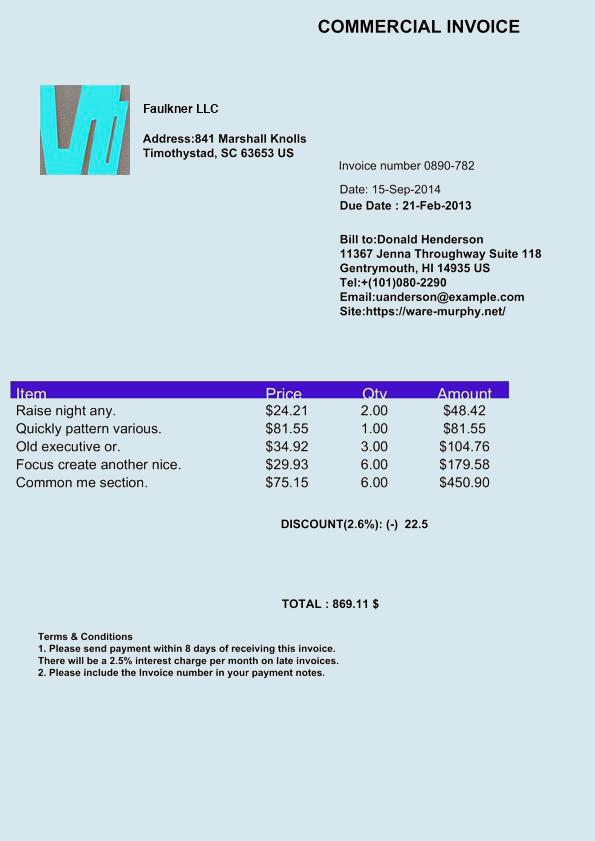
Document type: Invoice